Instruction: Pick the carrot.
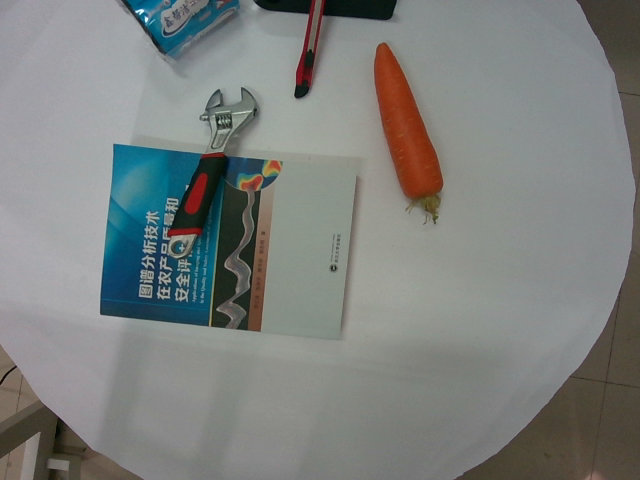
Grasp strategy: vertical